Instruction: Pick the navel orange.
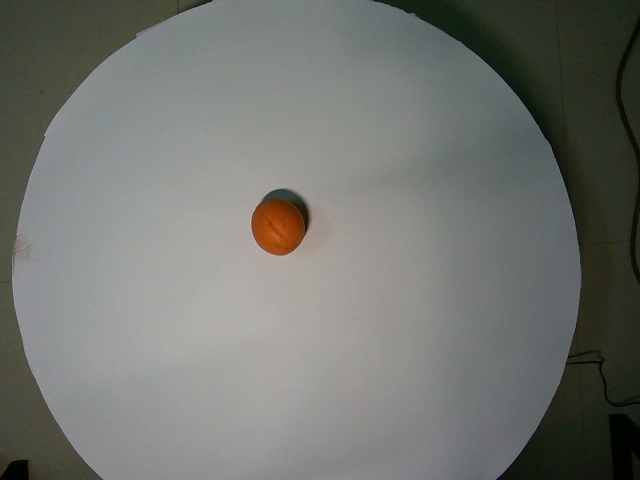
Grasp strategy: vertical